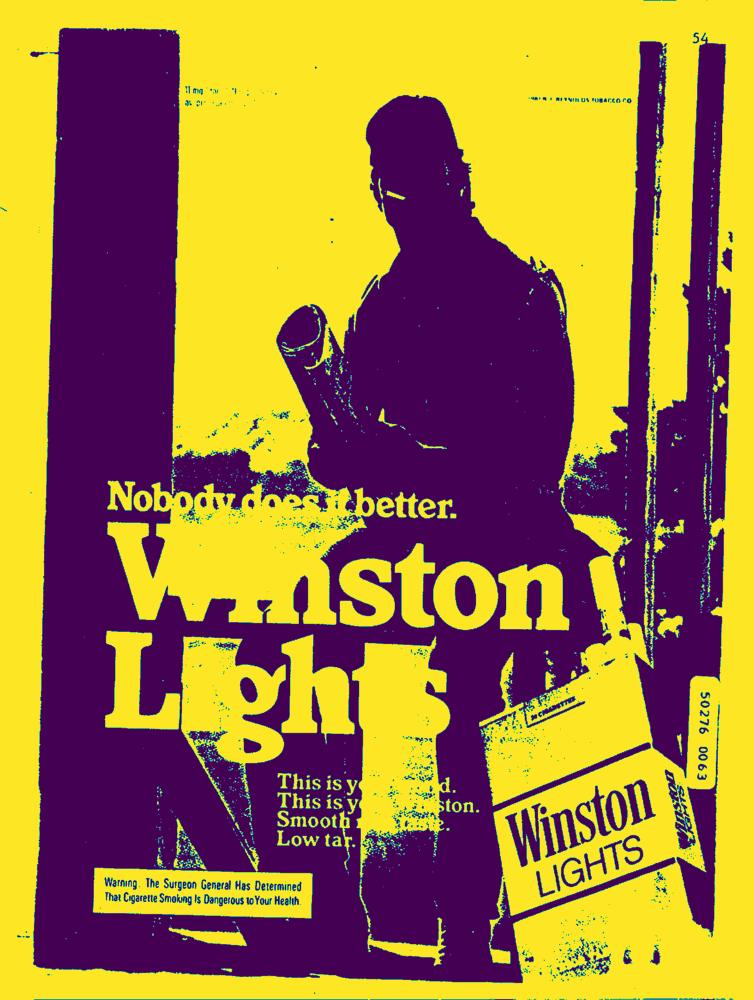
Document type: AD